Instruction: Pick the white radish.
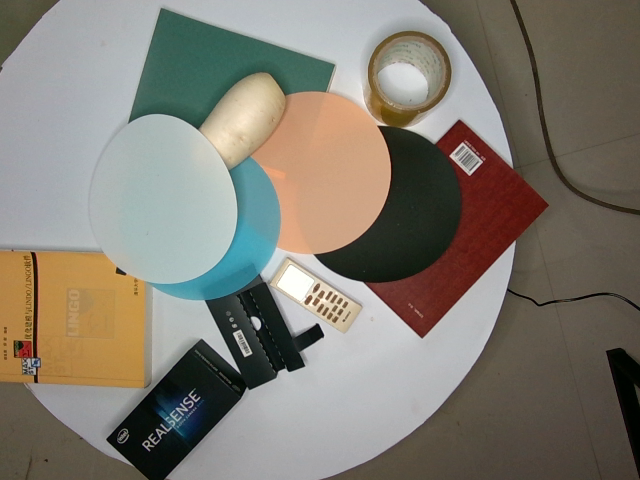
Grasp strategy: vertical